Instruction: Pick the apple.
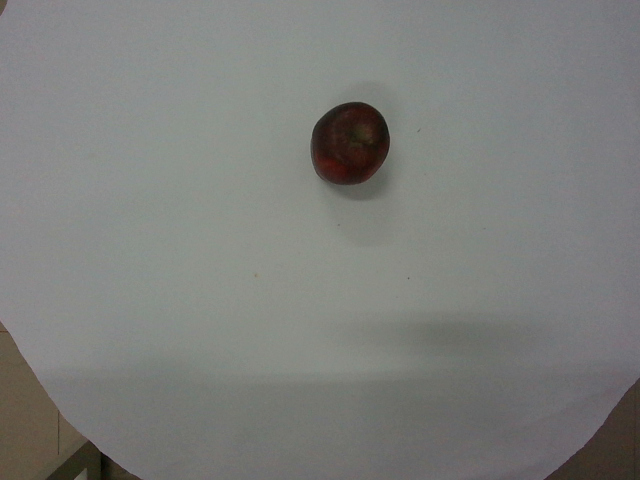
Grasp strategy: vertical